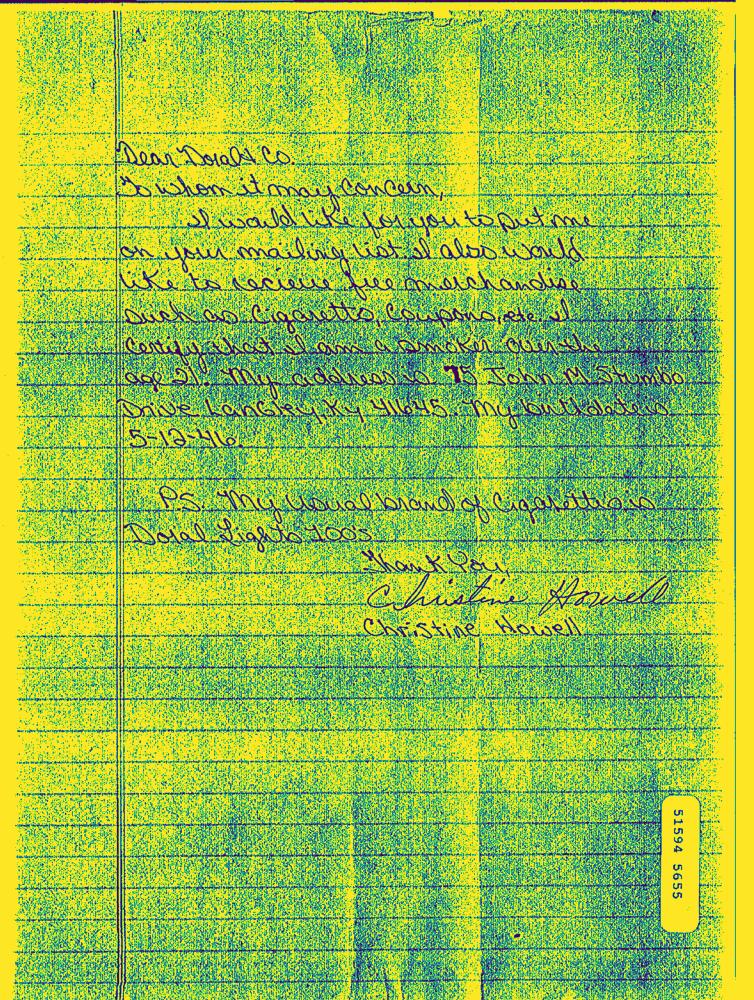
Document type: Hand-Written